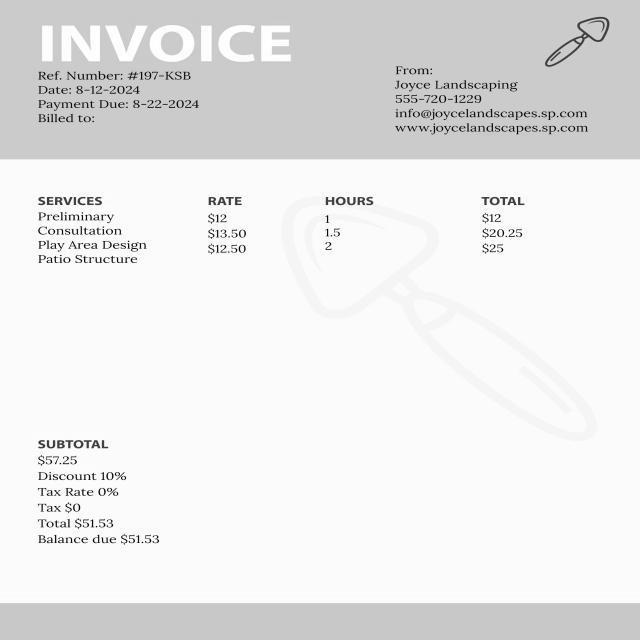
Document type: Invoice